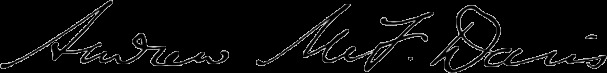
Signature of: andrew mcfarland davis